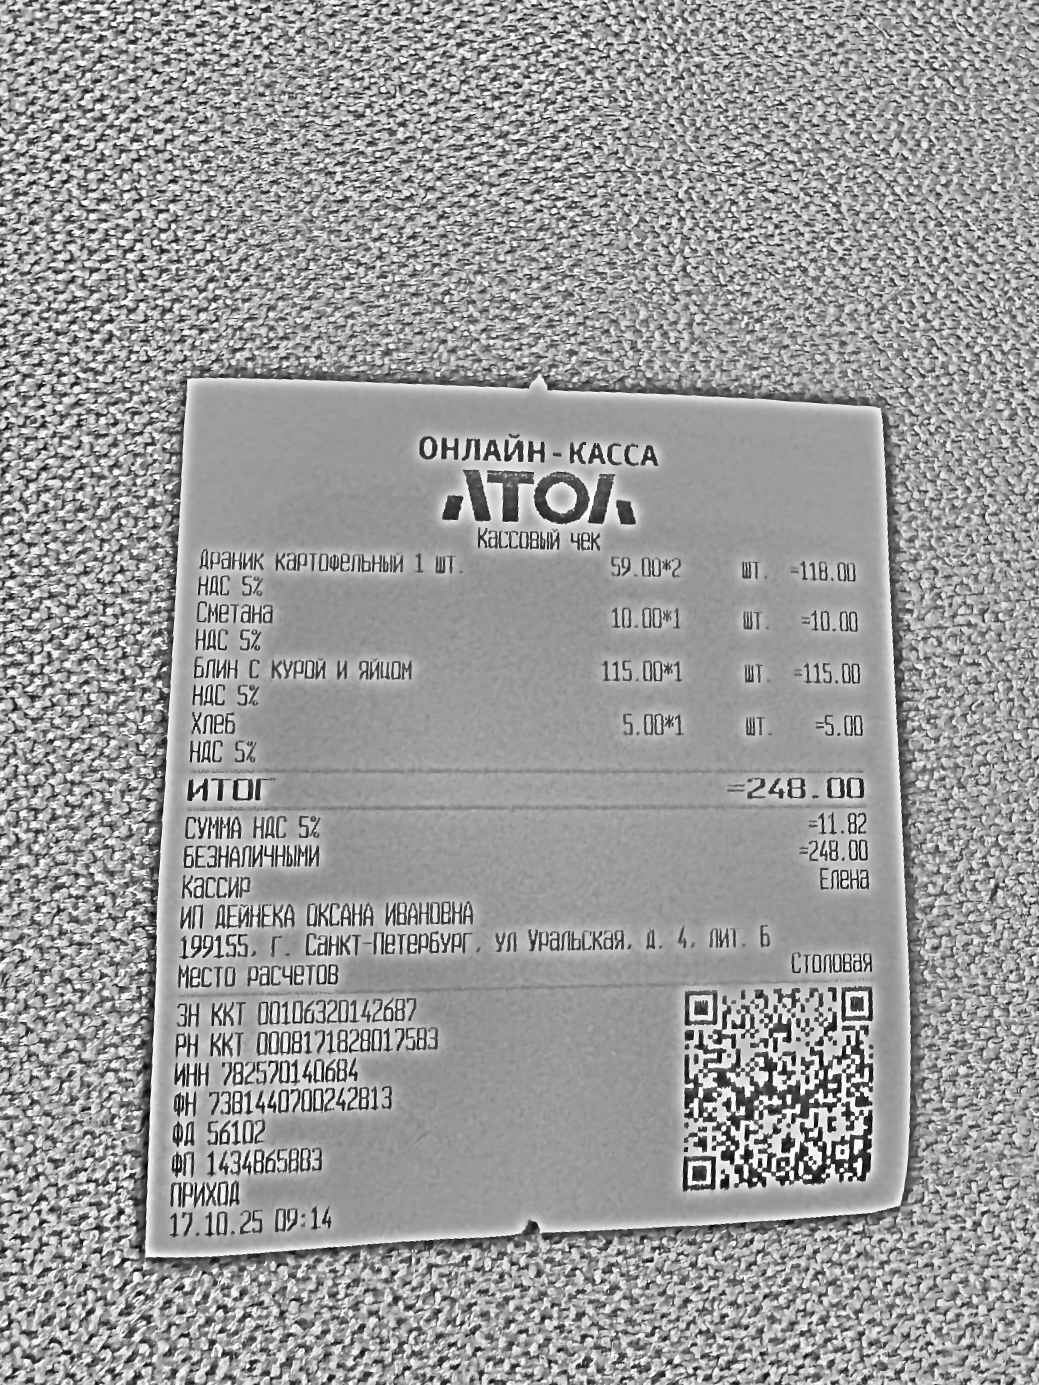
Продавец: ИП ДЕЙНЕКА ОКСАНА ИВАНОВНА
ИНН: 782570140684
Дата: 17.10.25
Товары: Драник картофельный 1 шт.; Сметана; Блин с курой и яйцом; Хлеб
Количество: 2; 1; 1; 1
Цена: 59.00; 10.00; 115.00; 5.00
Сумма: 118.00; 10.00; 115.00; 5.00
Итого: 248.00